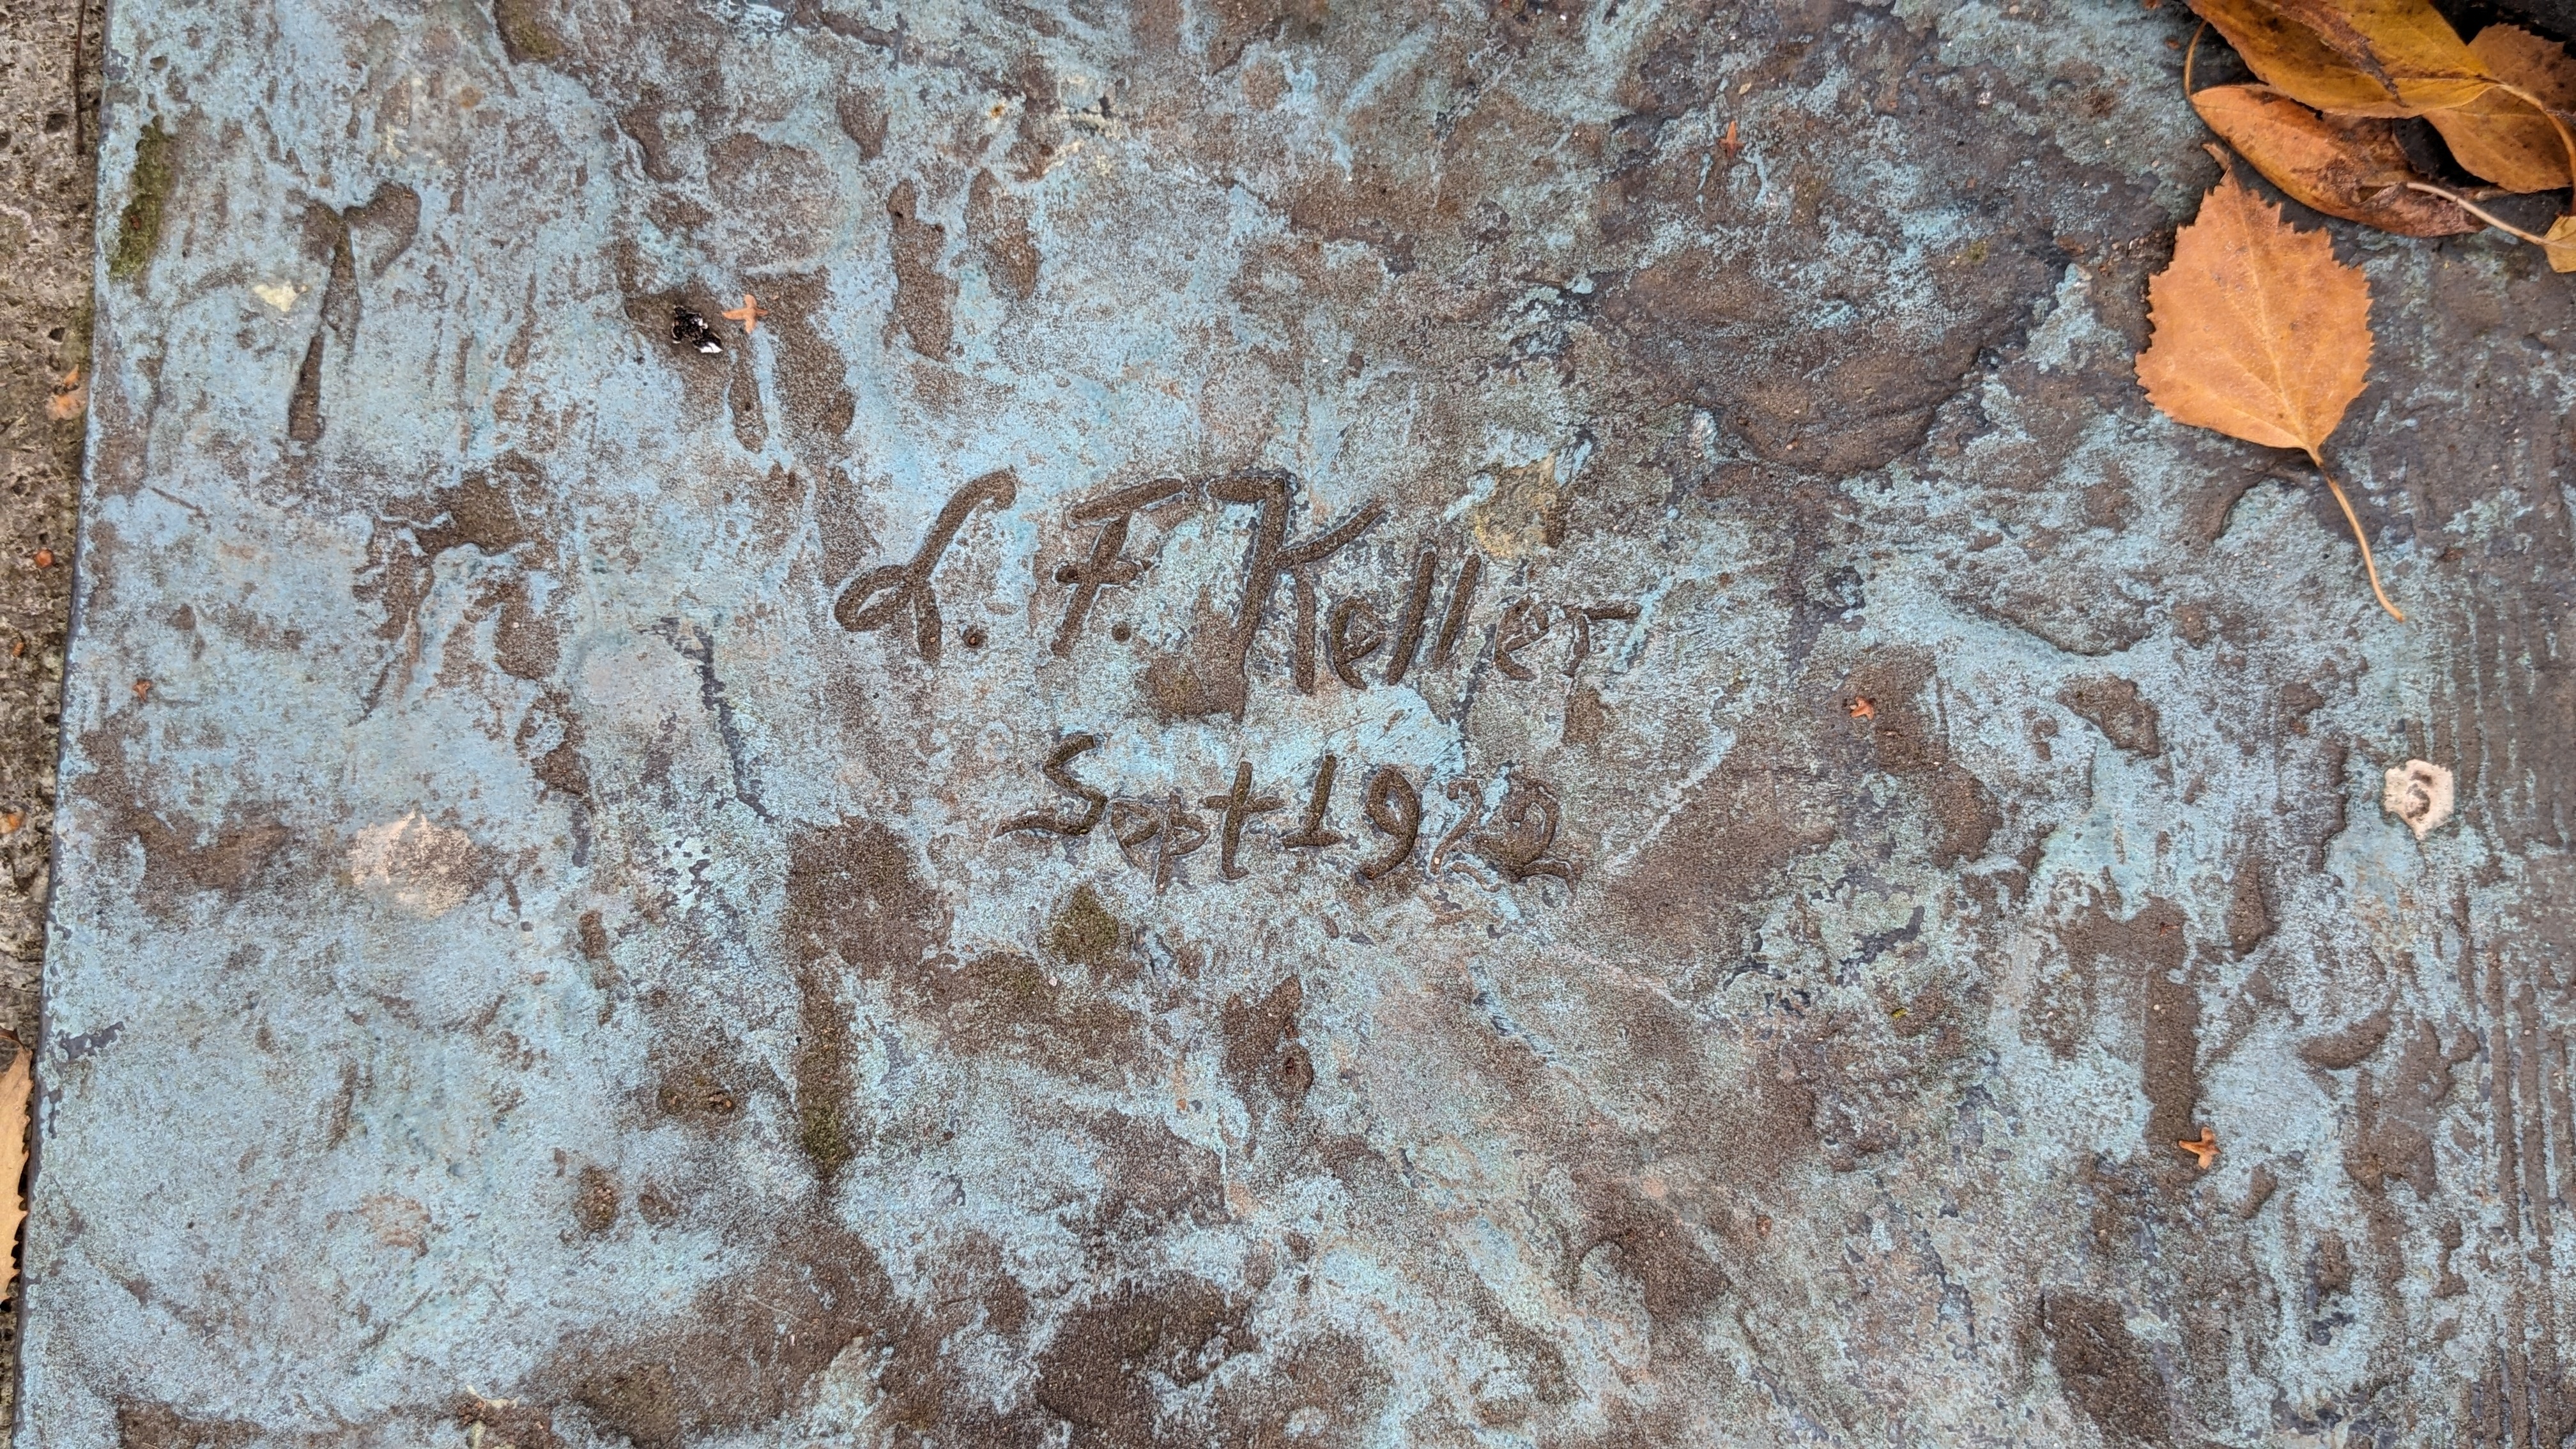
Signature of: laurent friedrich keller